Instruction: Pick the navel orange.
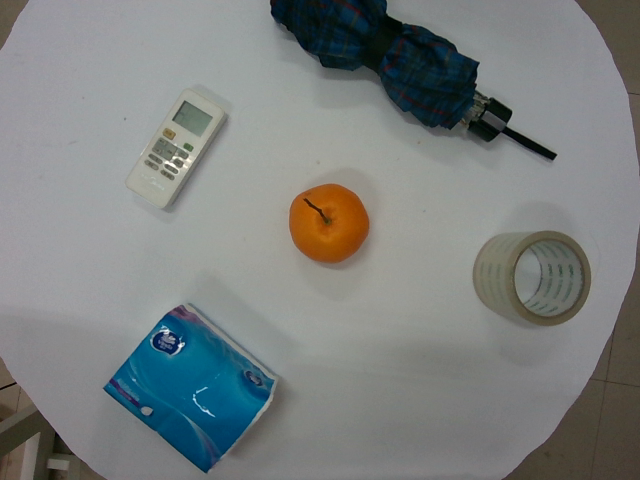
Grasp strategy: vertical